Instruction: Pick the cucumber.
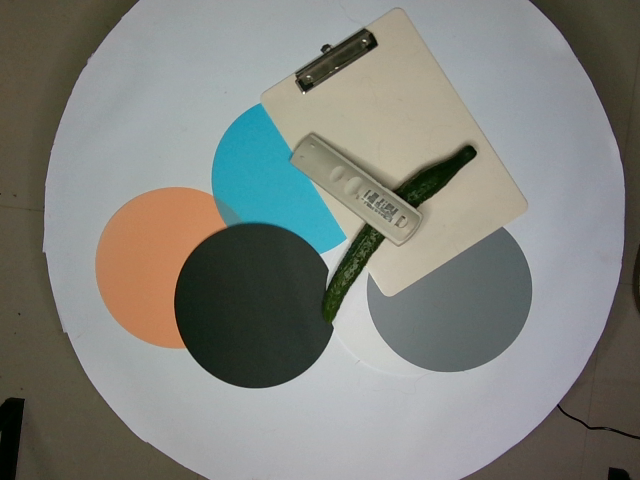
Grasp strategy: vertical